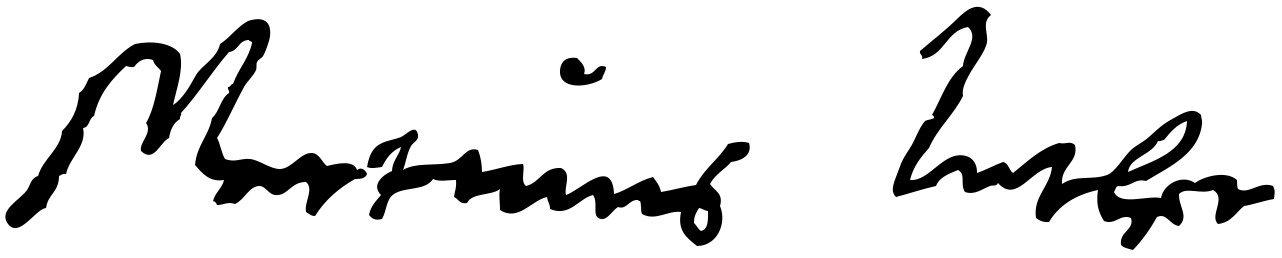
Signature of: martin luther